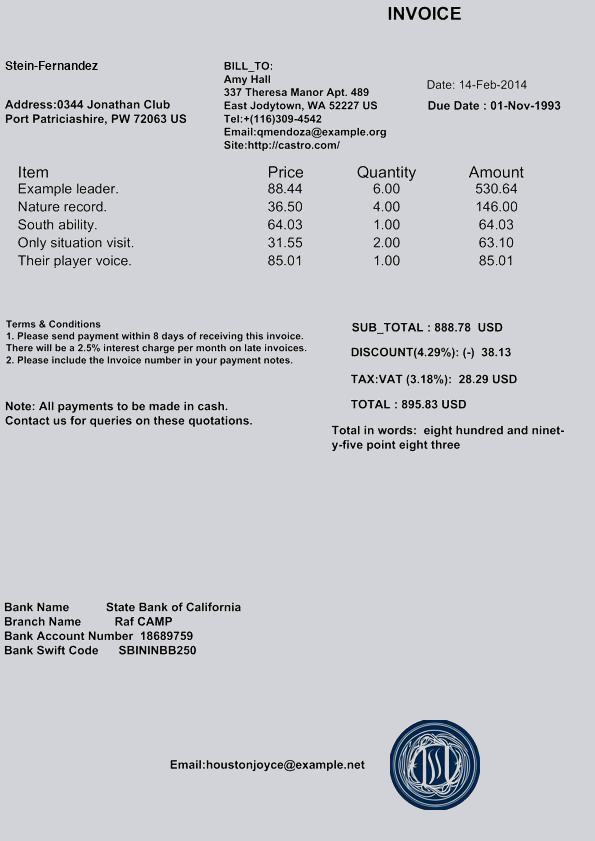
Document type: Invoice